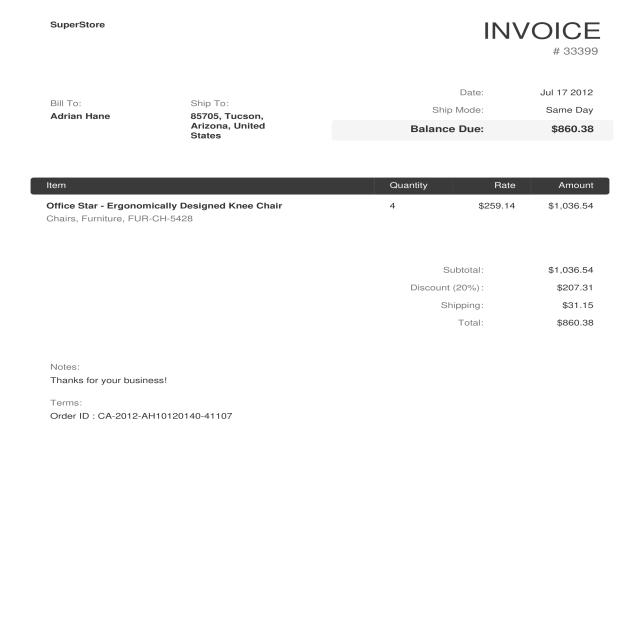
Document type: Invoice